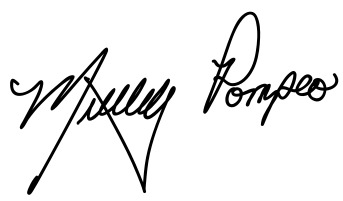
Signature of: mike pompeo